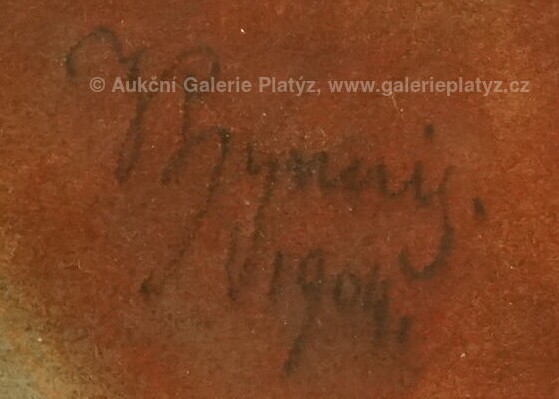
Signature of: vojtěch hynais